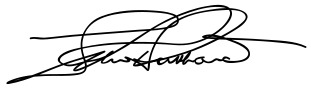
Signature of: l ron hubbard